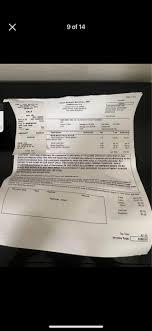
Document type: Invoice